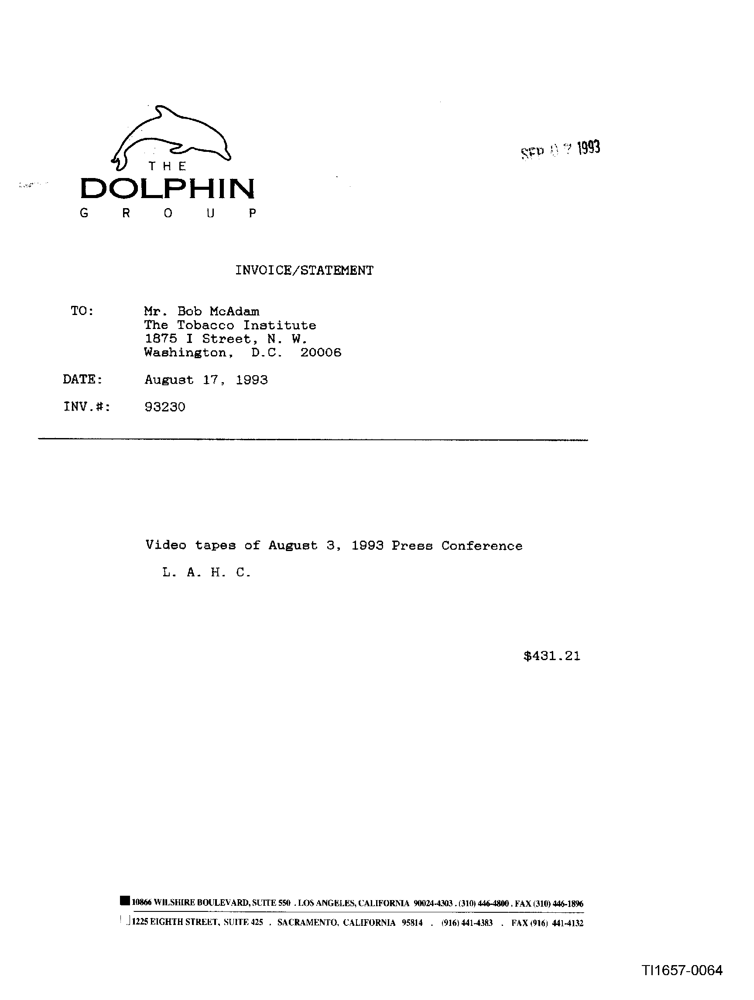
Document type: Invoice